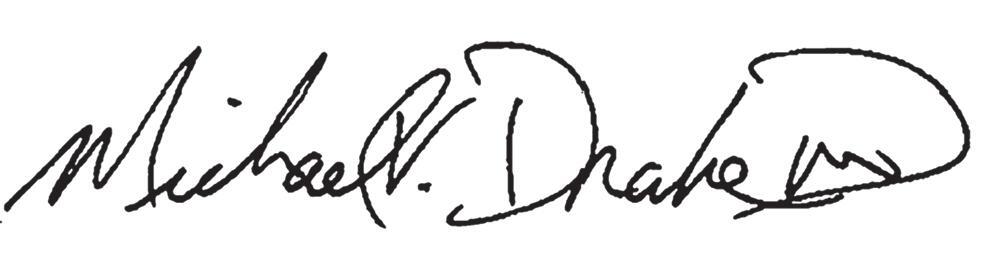
Signature of: michael v drake